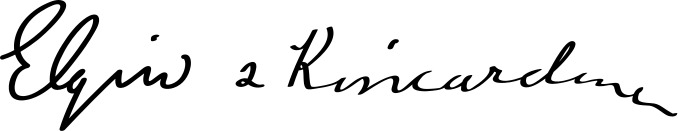
Signature of: james bruce 8th earl of elgin